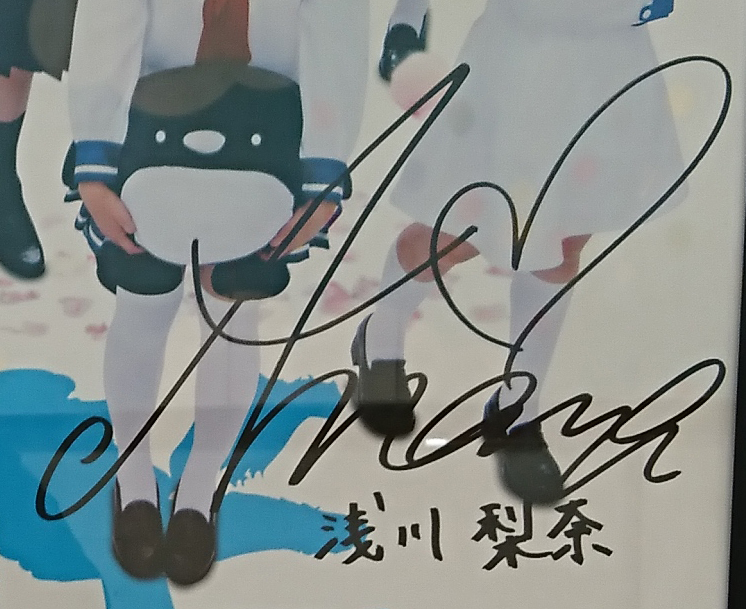
Signature of: nana asakawa